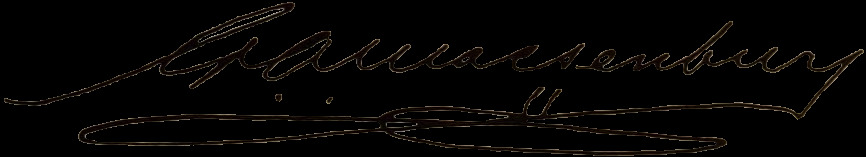
Signature of: g alvin massenburg